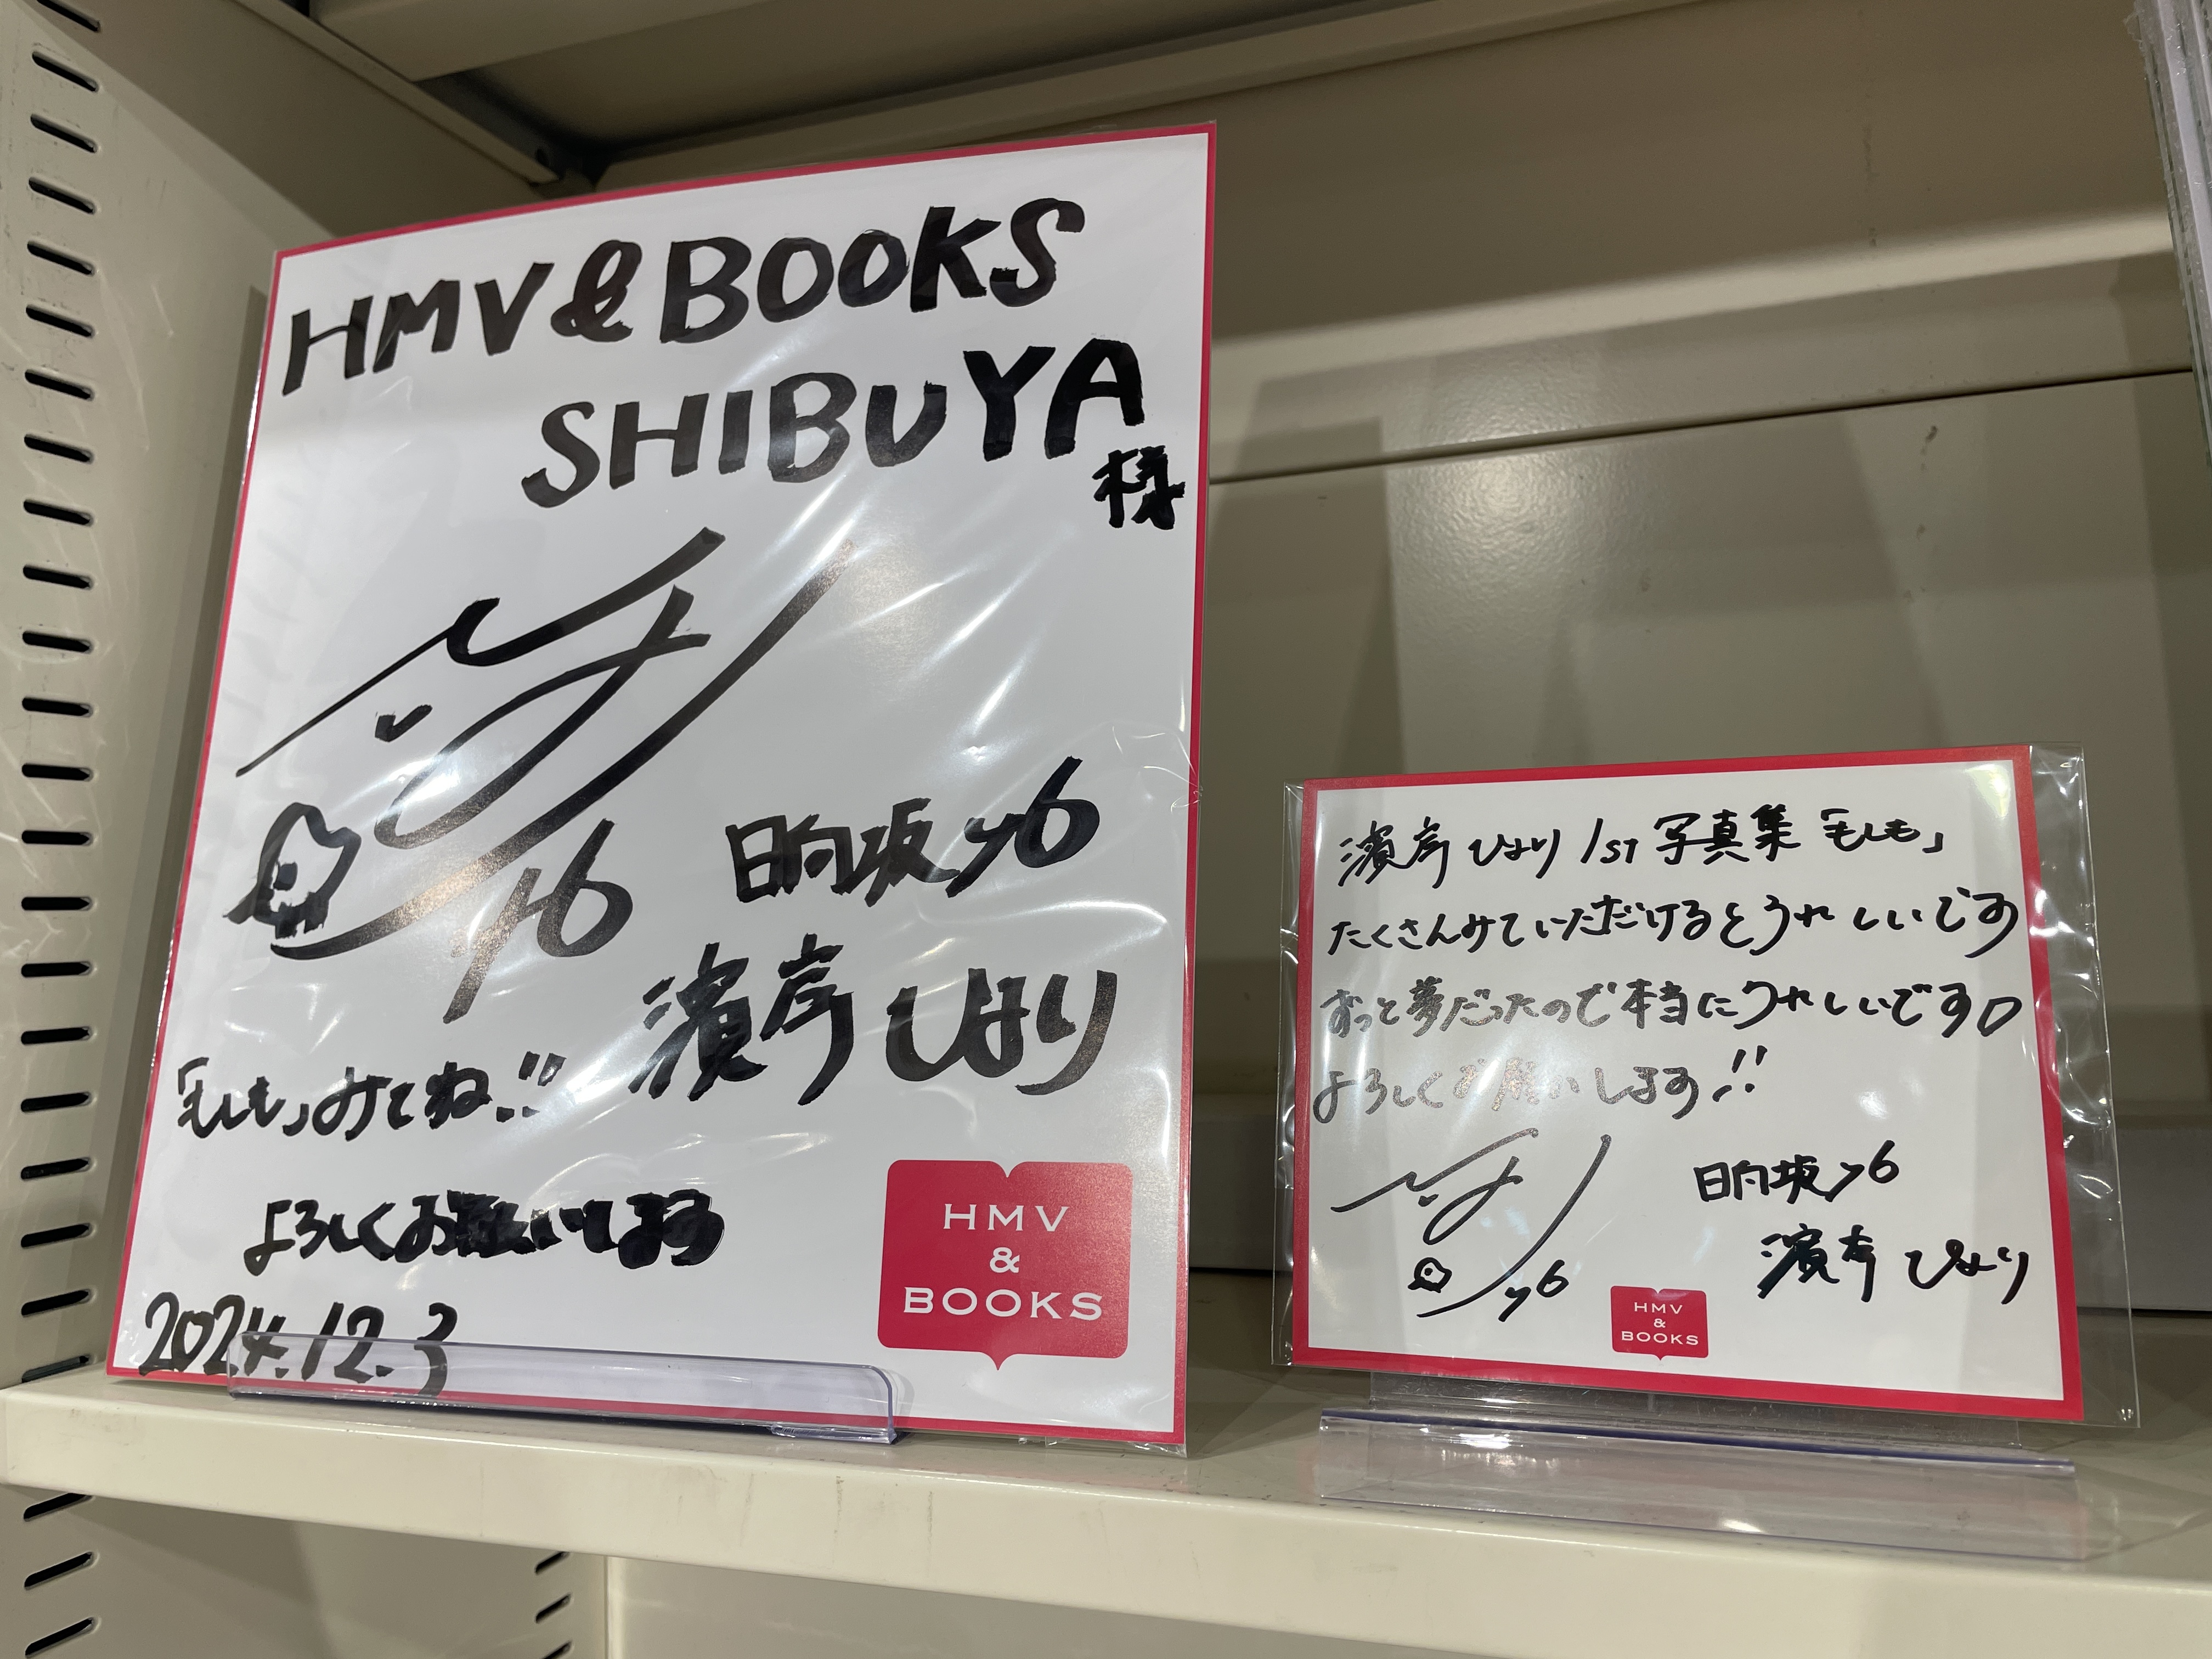
Signature of: hiyori hamagishi